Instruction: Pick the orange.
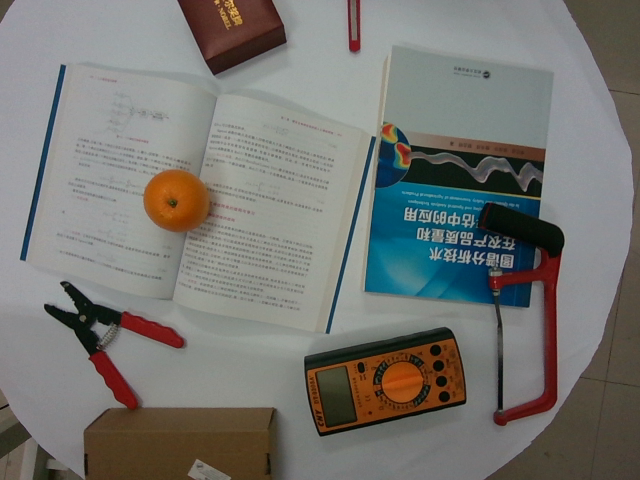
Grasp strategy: vertical